Question: What was observed in the imaging?
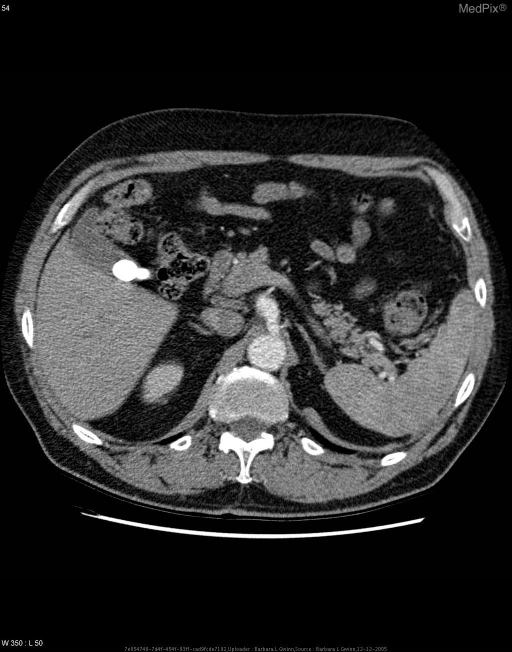
Answer: The imaging shows A 4.5cm x 2cm fusiform aneurysm of the celiac artery located 1cm from the origin with extensive mural thrombus just distal to the aneurysm. Celiac artery aneurysm on CT w/contrast axial and sagittal planes.  Some calcification of the aneurysm with mural thrombus distally..